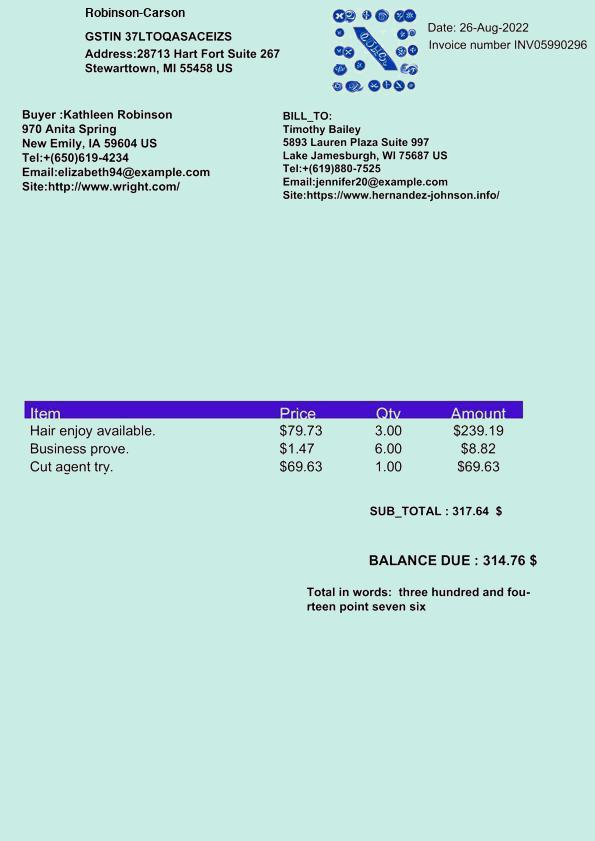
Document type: Invoice